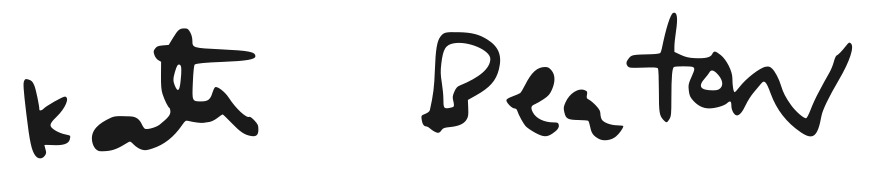
Signature of: kate beaton